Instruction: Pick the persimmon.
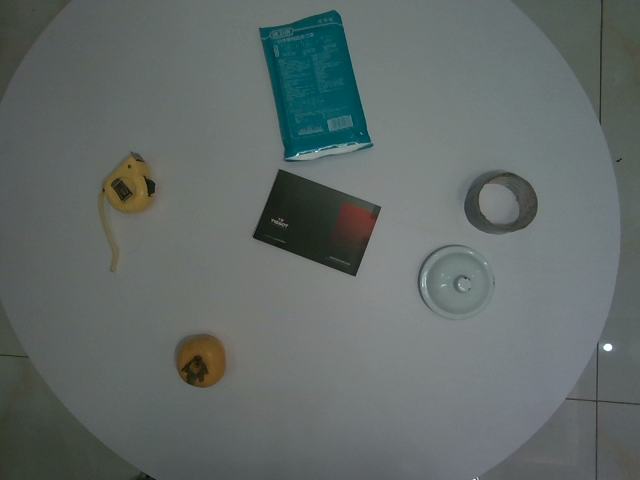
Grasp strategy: vertical